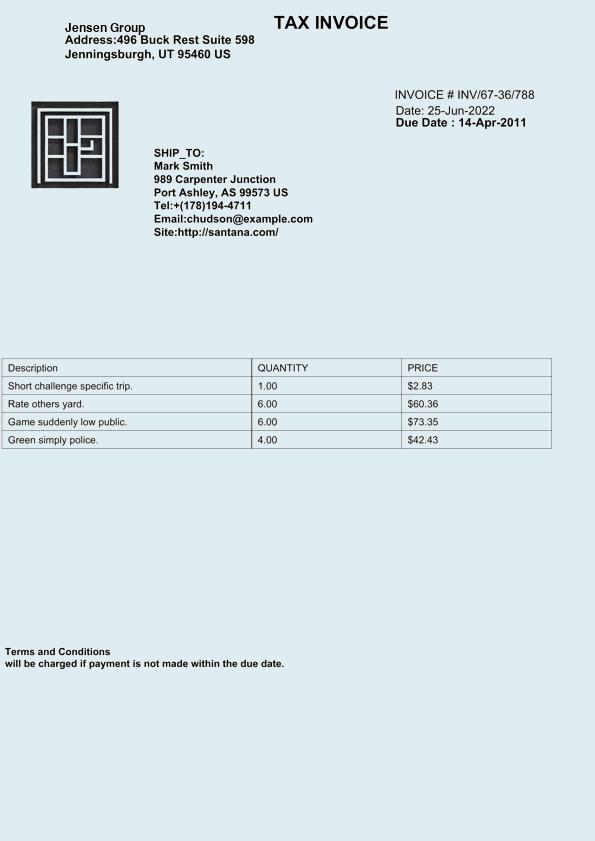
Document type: Invoice